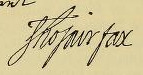
Signature of: thomas fairfax 3rd lord fairfax of cameron